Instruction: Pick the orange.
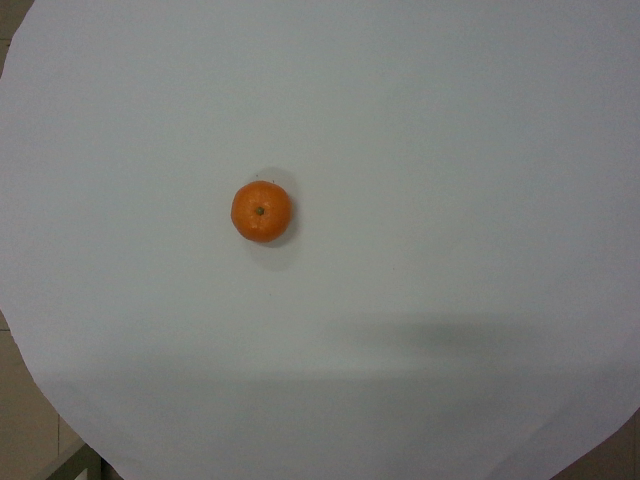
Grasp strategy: vertical